Question: Talk about the condition:
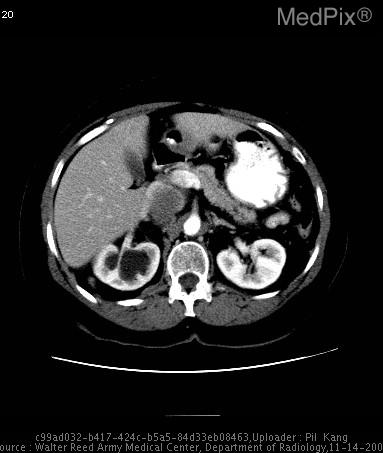
Answer: The disease is discussed as: Leiomyosarcoma is the second most common primary retroperitoneal tumor in adults, and it is the most common venous neoplasm. This entity shows three growth patterns: 1) extravascular (62%), 2 intravascular (5%), and 3) both (33%). The clinical manifestations are: 1) large abdominal mass; symptoms consistent with venous thrombosis/Budd Chiari syndrome.  The most common radiologic feature is a large, partially necrotic soft-tissue mass in the retroperitoneum with or without extension into the inferior vena cava. Computed tomography and magnetic resonance imaging typically show a nonfatty, necrotic retroperitoneal mass and a vascular component when it is present.

In this case, the tumor exhibited both extravascular and intravascular growth patterns, with a couple of images demonstrating a "beak sign" with both the IVC and the left renal vein strongly suggesting the origin as being from the IVC itself.

Treatment of choice is surgical excision.  Long-term prognosis is usually poor.